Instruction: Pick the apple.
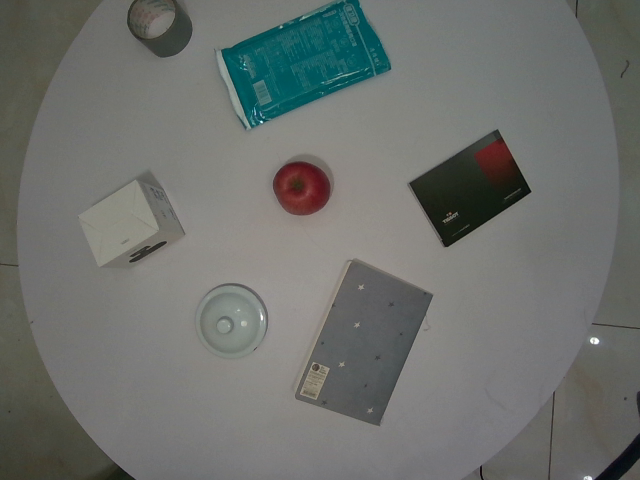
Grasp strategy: vertical